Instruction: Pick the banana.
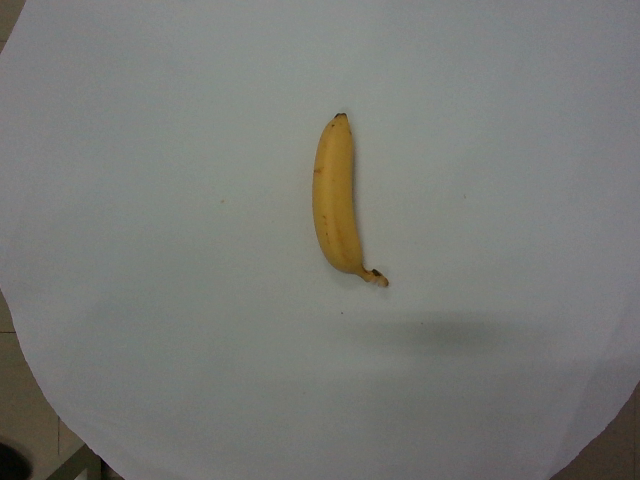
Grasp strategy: vertical